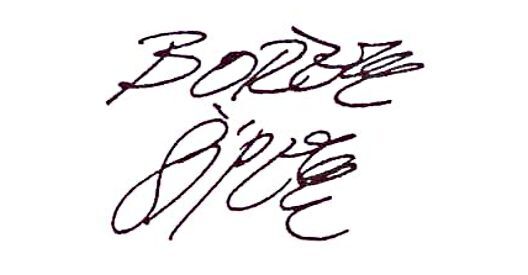
Signature of: bořek šípek